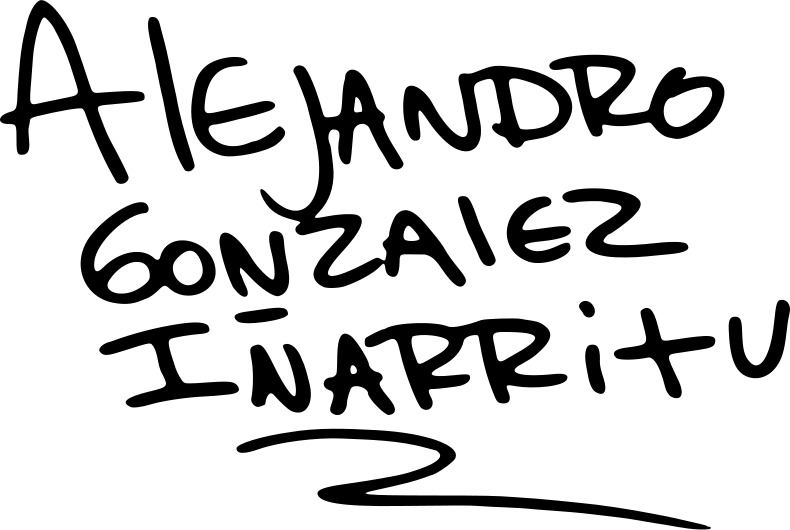
Signature of: alejandro gonzález iñárritu